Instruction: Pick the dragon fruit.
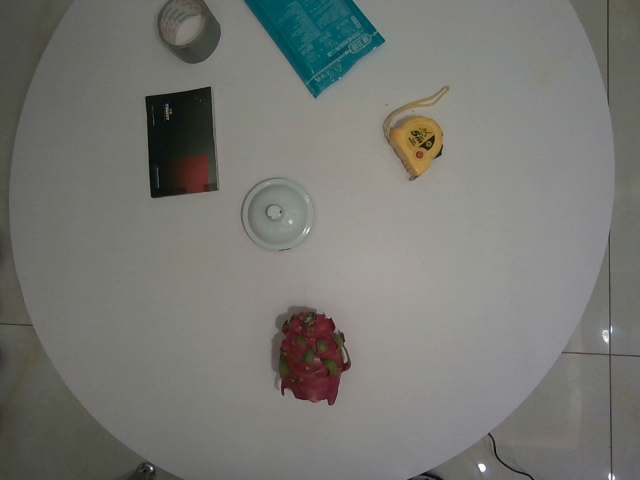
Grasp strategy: vertical